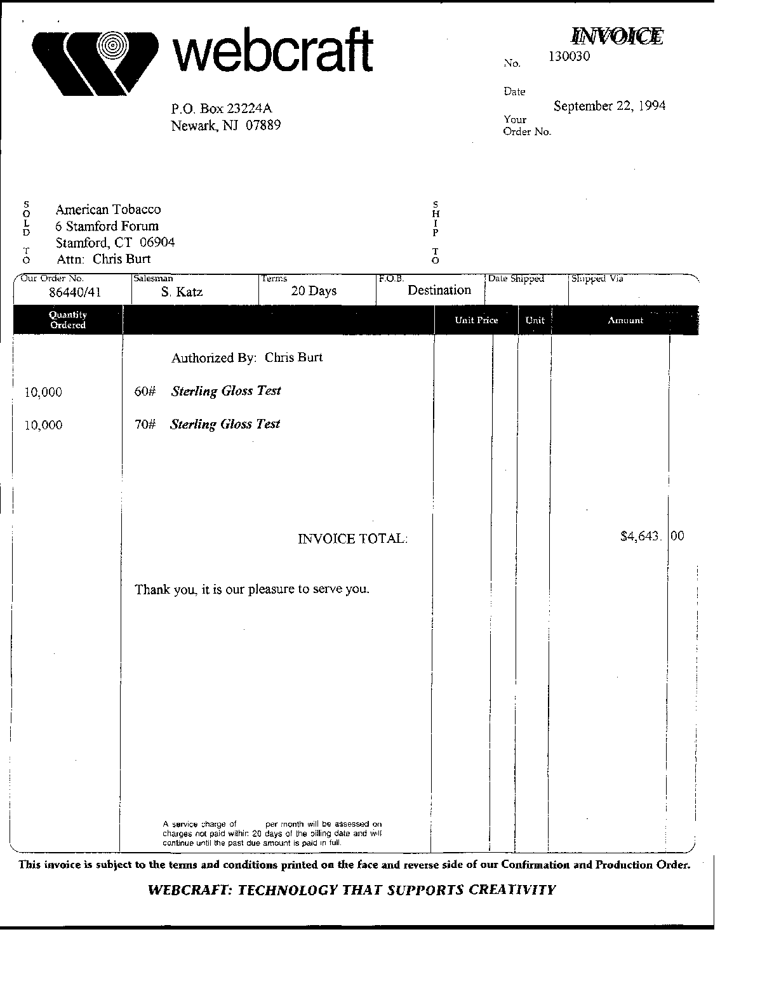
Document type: Invoice